Question: In what way does the history help explain the case?
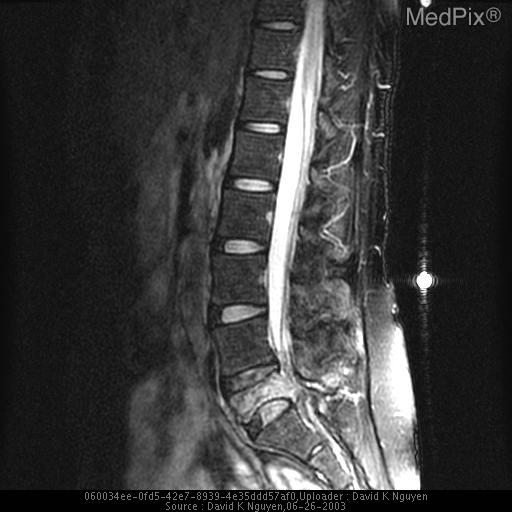
Answer: The patient's history of 39 y/o non-smoking female presenting with back pain for two months. No history of fever or weight loss. is key in understanding the case.